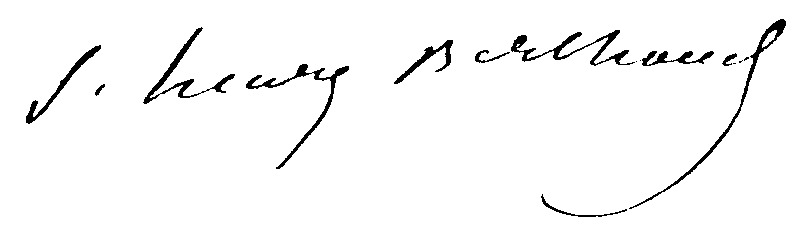
Signature of: samuel henry berthoud